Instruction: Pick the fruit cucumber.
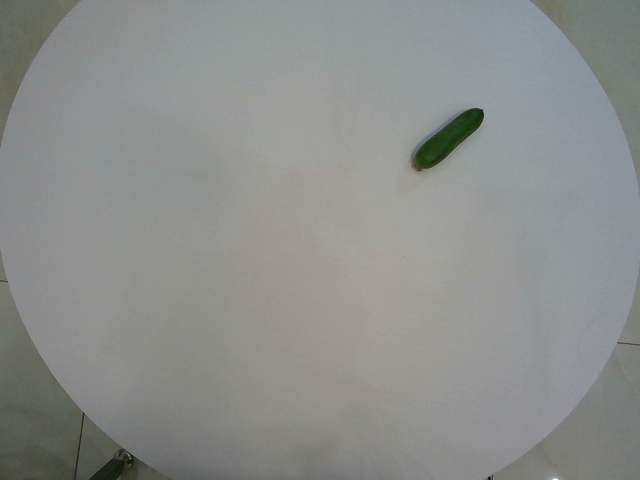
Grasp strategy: vertical